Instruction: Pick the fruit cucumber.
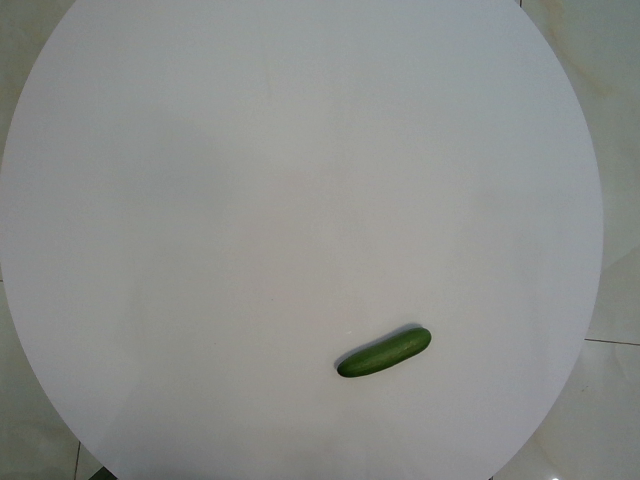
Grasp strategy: vertical